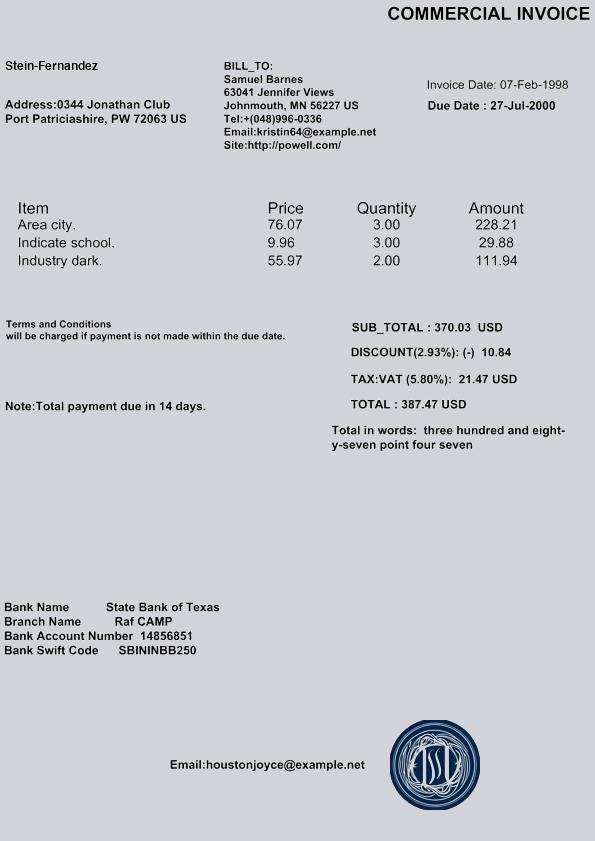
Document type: Invoice